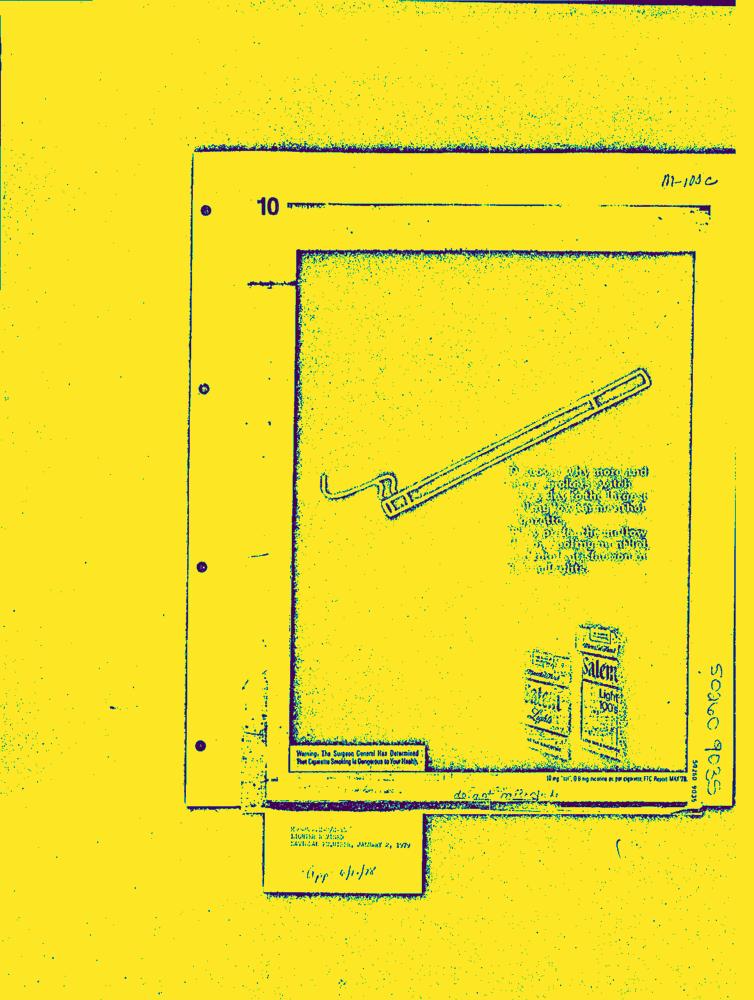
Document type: AD